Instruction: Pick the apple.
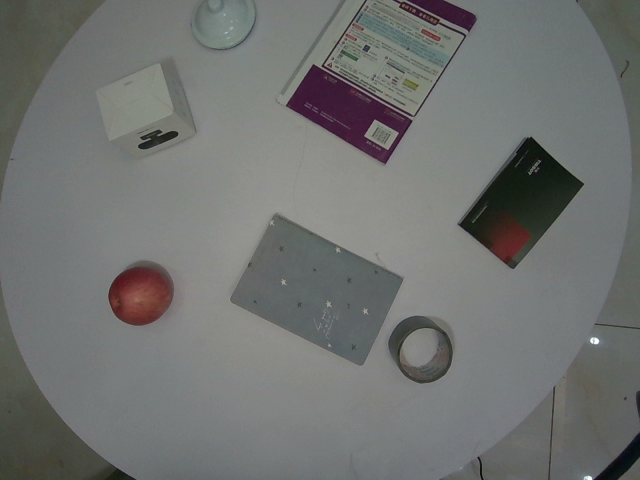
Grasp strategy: vertical